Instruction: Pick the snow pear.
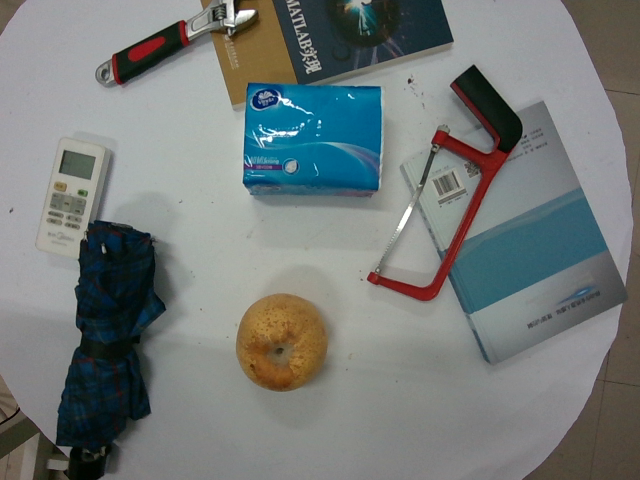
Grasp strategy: vertical